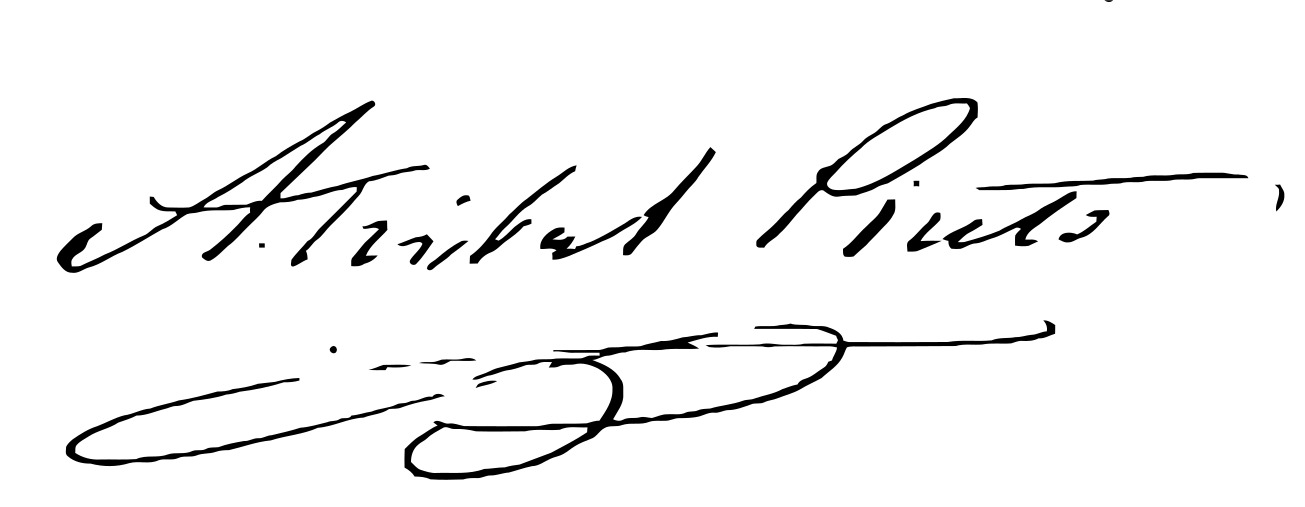
Signature of: aníbal pinto